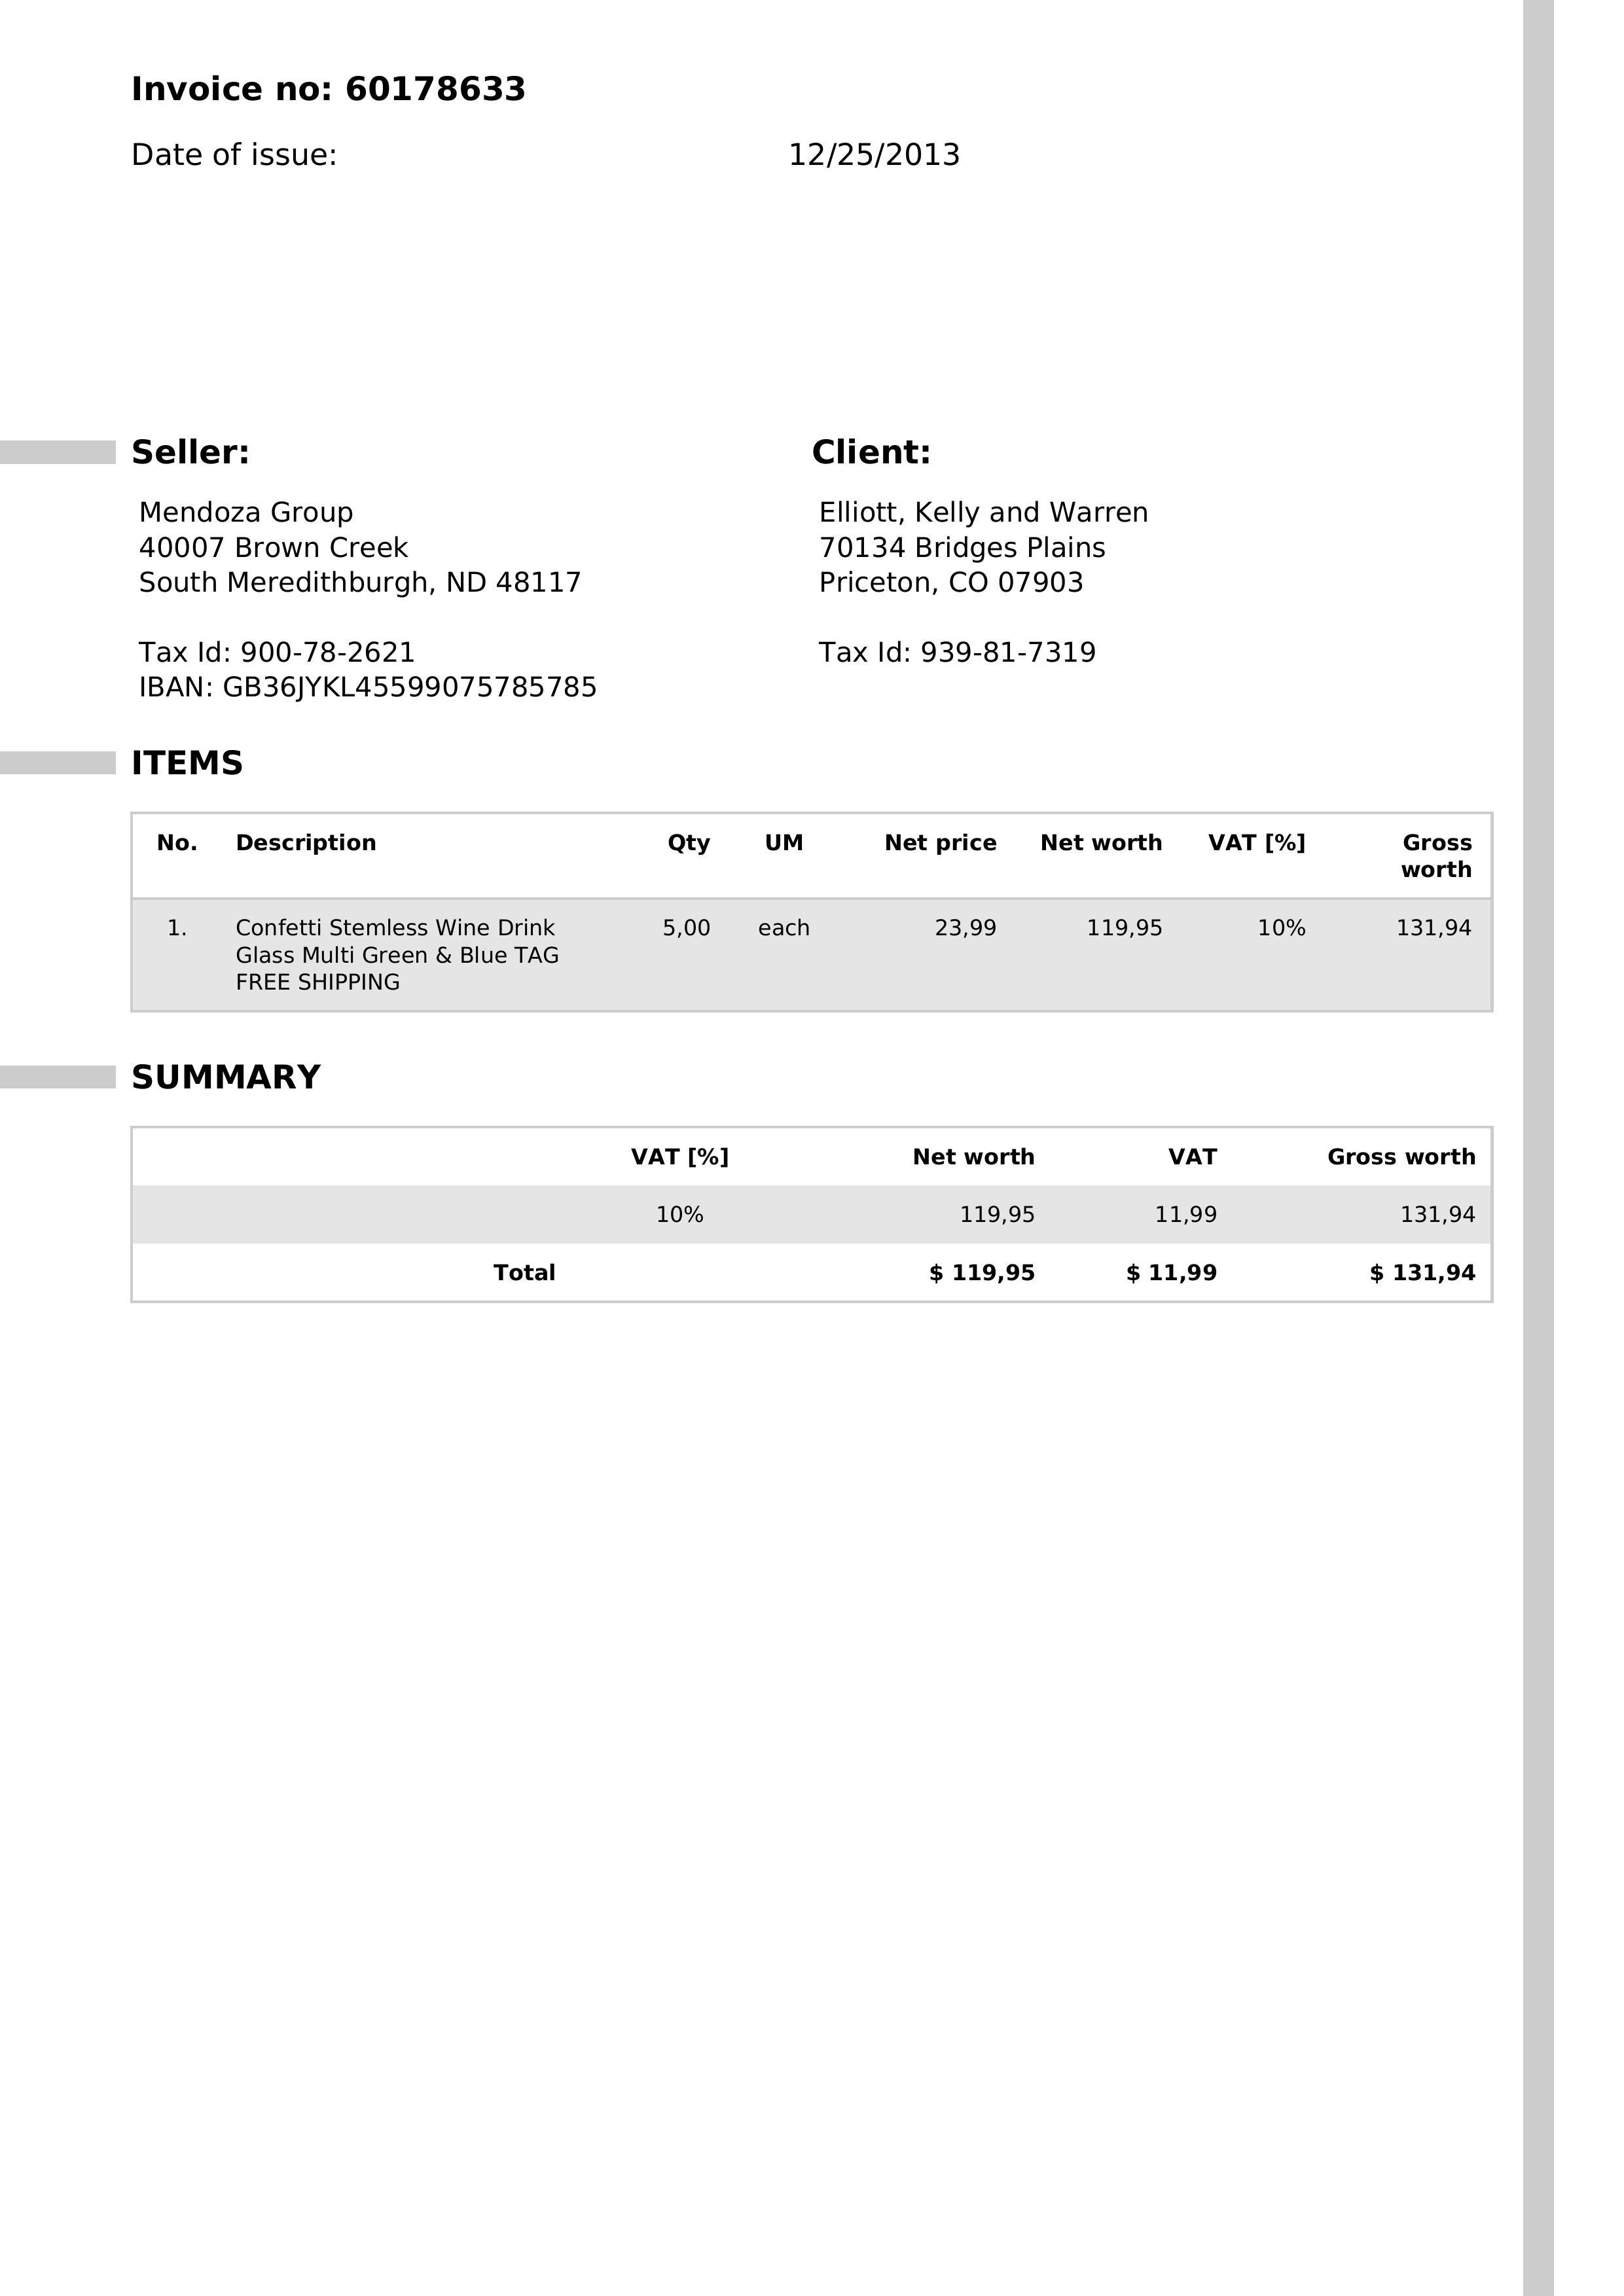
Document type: Invoice